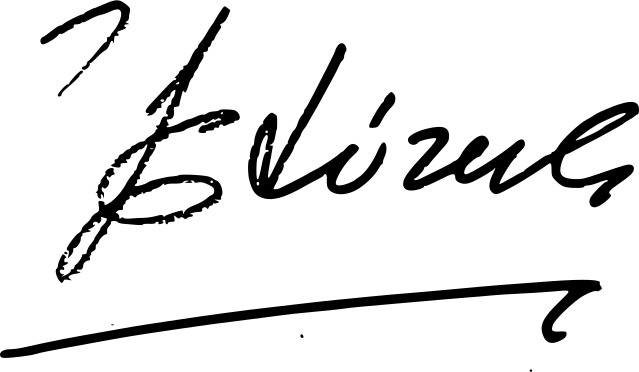
Signature of: odysseas elytis